Question: Explain the disease:
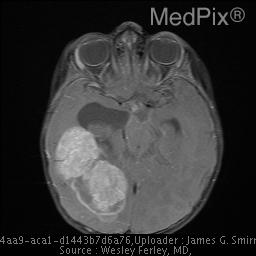
Answer: The disease is discussed as: Choroid Plexus Papilloma (WHO Grade I)
Choroid Plexus Carcinoma (WHO Grade III-IV)
Cell of Origin: Choroid plexus epithelium

Common Locations:
Adults - Fourth ventricle
Children - Lateral ventricle

Demographics: Children > Adults. 40-50% papillomas seen in first year of life, 85% < 5 yrs.  May be a congenital. Carcinomas usually seen only in pediatric age group.

Clinical Presentation: Hydrocephalus with headaches

Histology: Papillomas have characteristic lobulated gross appearance. Most are well-differentiated and may resemble normal choroid plexus, however, anaplastic transformation may occur. Parenchymal invasion suggests carcinoma, but can be seen with benign tumors as well.

Transformation of papilloma into carcinoma has been reported.

Special Stains: Cytokeratin distinguishes CPP from ependymoma; Prealbumin (transthyretin) may be helpful (although choroid metastases may also stain positive)
Progression: CSF seeding may occur in both papillomas and carcinomas.

Radiology: Well-demarcated intraventricular (or cerebellopontine angle) mass with hydrocephalus. Calcification especially frequent in fourth ventricular tumors. In adult patients the fourth ventricle is more common. The tumor is attached to the choroid plexus.

Comments: Hydrocephalus may reflect multiple factors, including CSF over-production, ventricular obstruction, and impaired CSF reabsorption. Can present as a congenital brain tumor or neoplasm.

===================================================
[REF 1]
"Choroid plexus tumours are rare epithelial brain tumours and limited information is available regarding their biology and the best treatment. A meta-analysis was done to determine prognostic factors and the influence of various treatment modalities. A thorough review of the medical literature (1966-1998) revealed 566 well-documented choroid plexus tumours. These were entered into a  database, which was analysed to determine prognostic factors and treatment modalities. Most patients with a supratentorial tumour
 were children, while the most common sites in adults were the fourth ventricle and the cerebellar pontine angle. Cerebellar pontine angle tumours were more frequently benign. Histology was the most important prognostic factor, as one, five, and 10-year projected survival rates were 90, 81, and 77% in choroid plexus-papilloma (n=353) compared to only 71, 41, and 35% in choroid plexus-carcinoma respectively (P<0.0005). Surgery was prognostically relevant for both choroid plexus-papilloma (P=0.0005) and choroid plexus-carcinoma (P=0.0001). Radiotherapy was associated with significantly better survival in choroid plexus-carcinomas.

Eight of 22 documented choroid plexus-carcinomas responded to chemotherapy. Relapse after primary treatment was a poor prognostic factor in choroid plexus-carcinoma patients but not in choroid plexus-papilloma patients. Treatment of choroid plexus tumours should start with radical surgical resection. This should be followed by adjuvant treatment in case of choroid plexus-carcinoma, and a "wait and see" approach in choroid plexus-papilloma. Copyright 2002 Cancer Research UK"